Question: Describe the condition in detail:
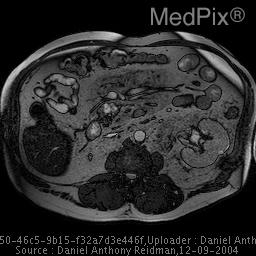
Answer: The disease is discussed as: Cystic Pancreatic Neoplasms: Serous adenoma (microcystic), mucinous adenoma/ adenocarcinoma (macrocystic), Intraductal papillary mucinous tumors (IPMT).
  - IPMT often are lower grade cystic pancreatic neoplasms than the mucinous cystadenocarcinomas.
  - Main and Branch Duct types
  - Main typically has greater malignant potential.
  - Both found at median age of 60, M:F = 1:1
  - Both Main and Branch can have pancreatic side duct distension which fill on ERCP and show communication with the main duct on MRCP